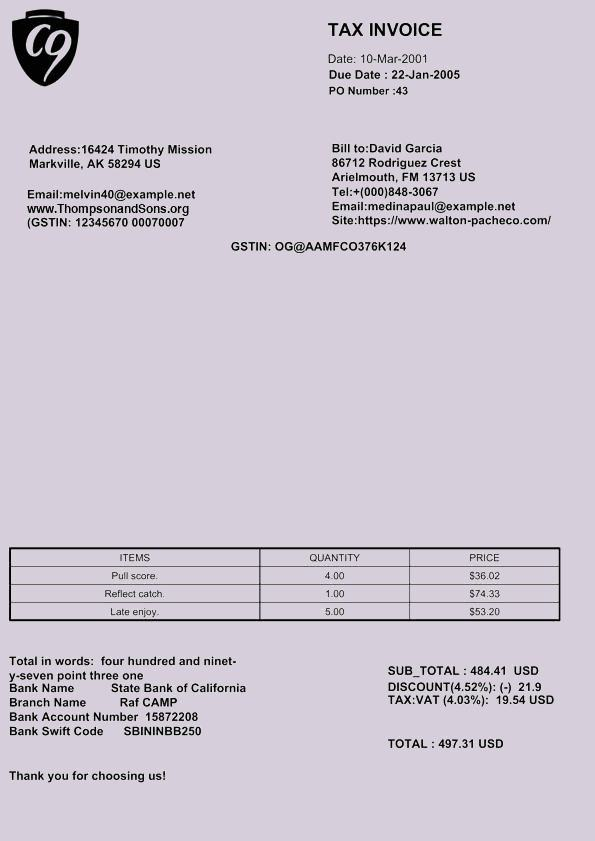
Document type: Invoice